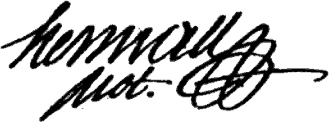
Signature of: martial joseph amant herman